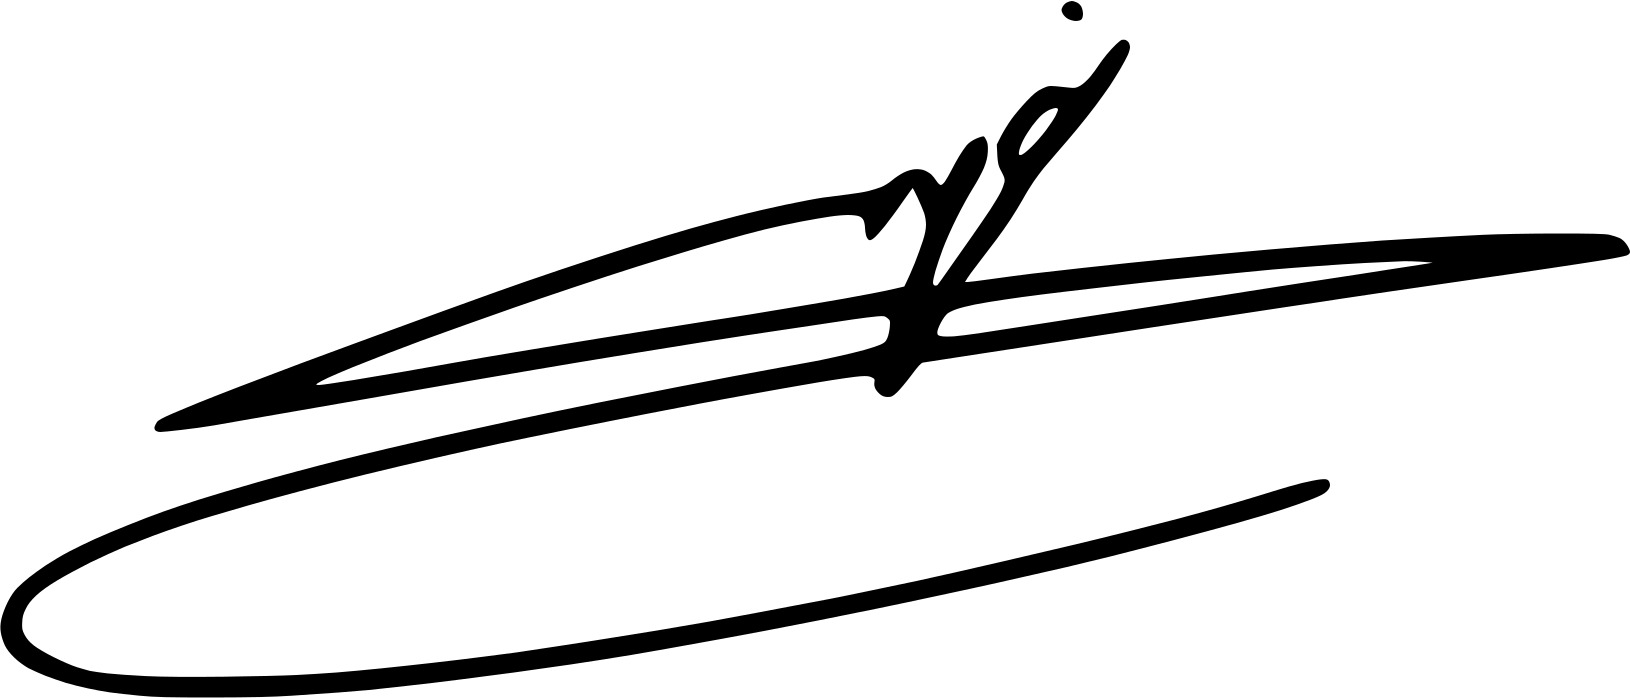
Signature of: hassan nasrallah